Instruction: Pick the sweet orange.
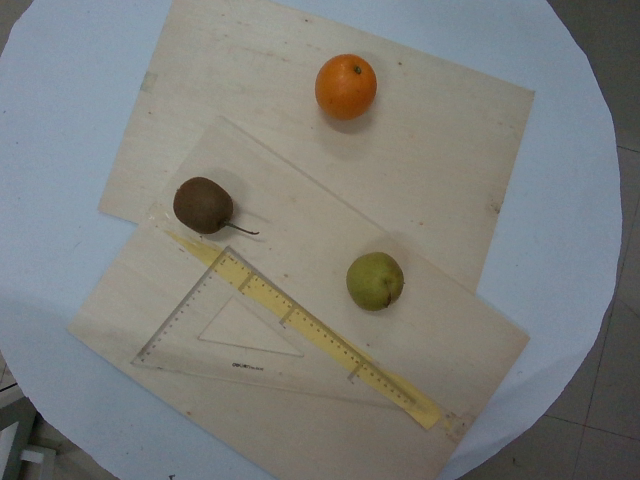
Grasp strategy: vertical